Question: What jurisdiction, city, or county is the document associated with?
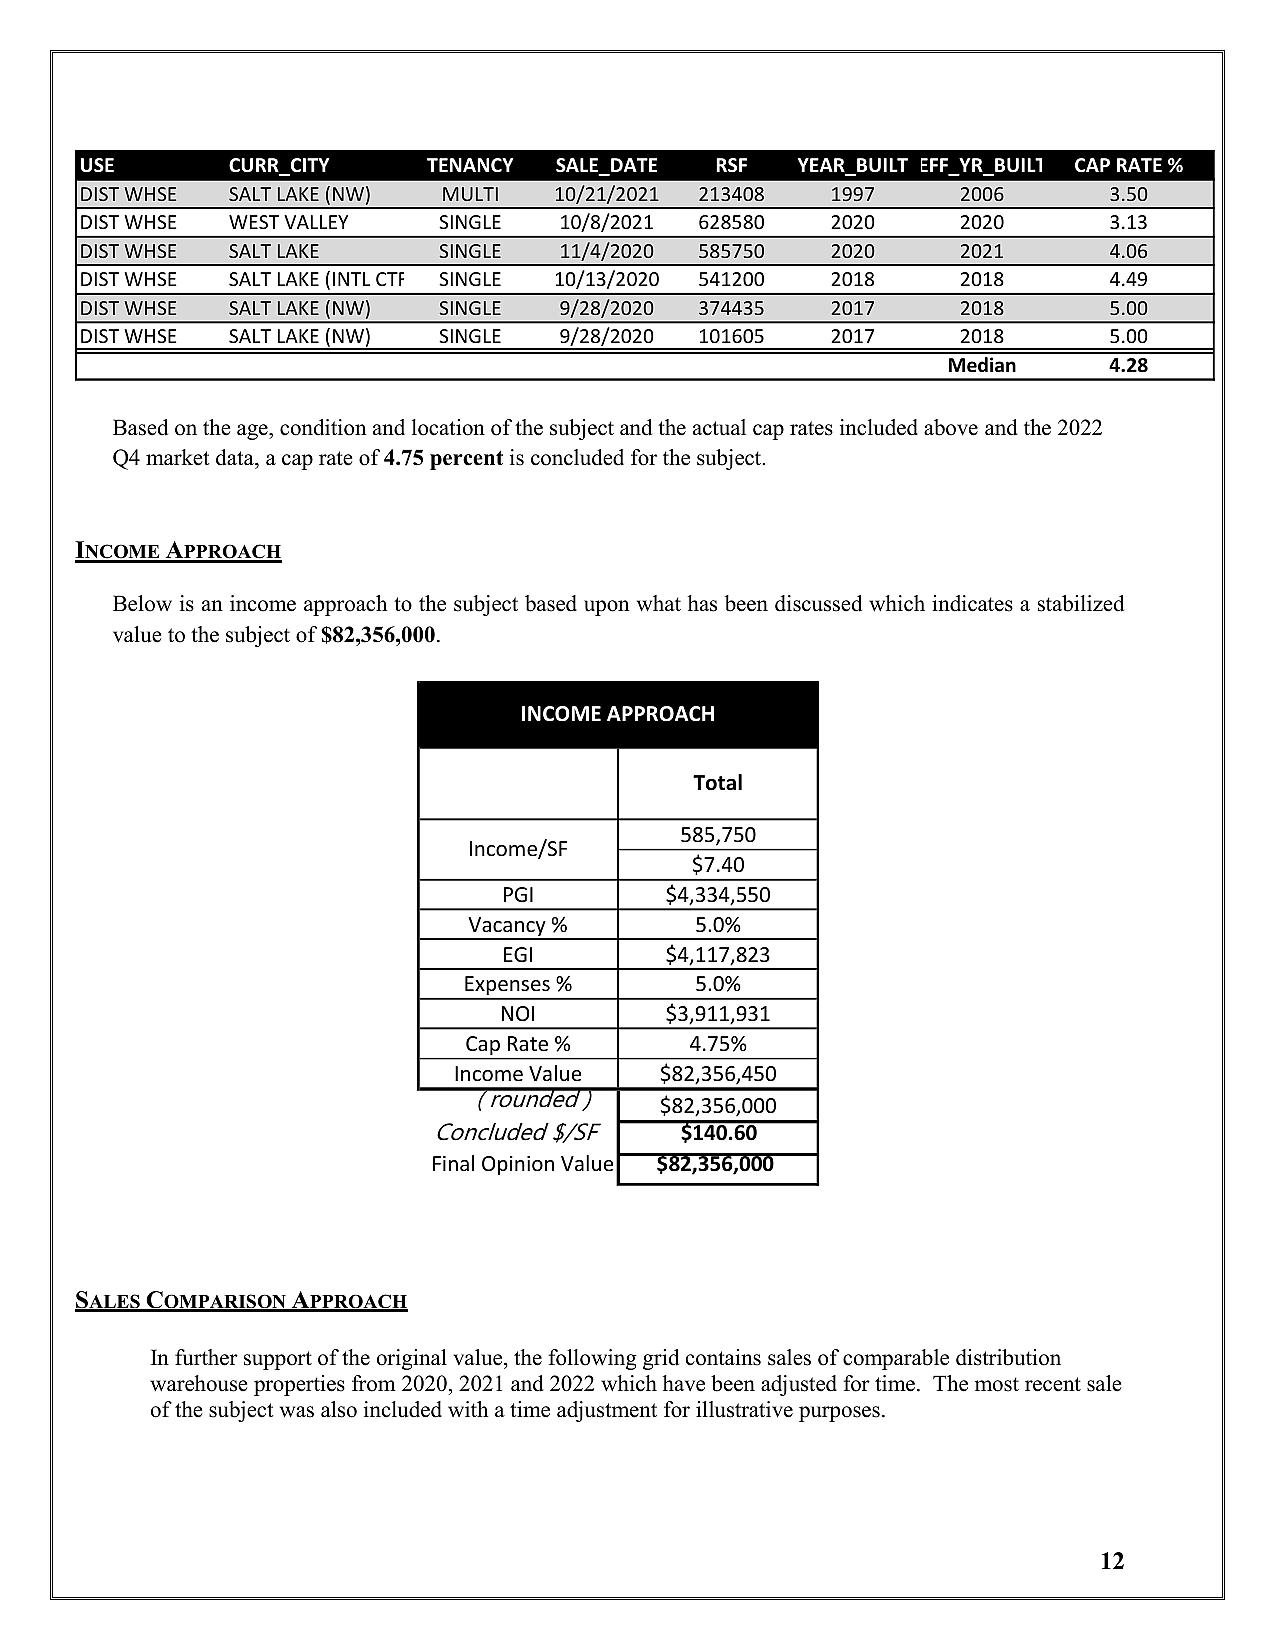
Answer: "SALT LAKE (NW)"